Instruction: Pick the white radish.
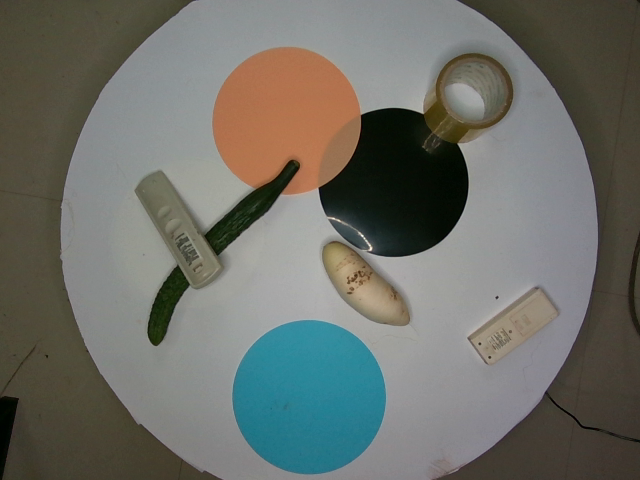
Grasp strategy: vertical